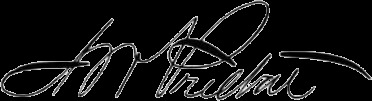
Signature of: andrew preston